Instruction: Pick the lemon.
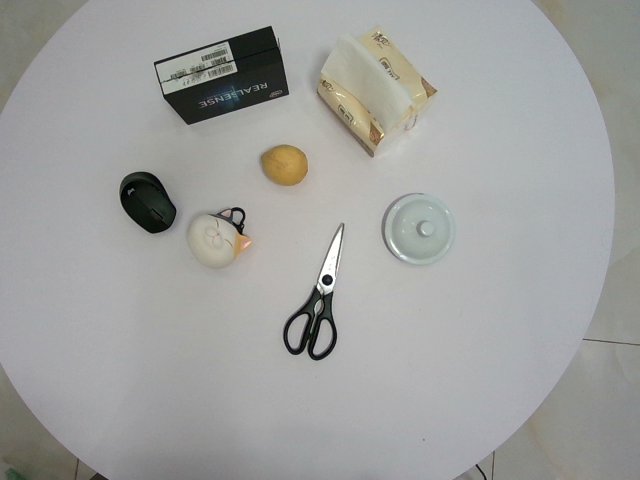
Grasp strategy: vertical